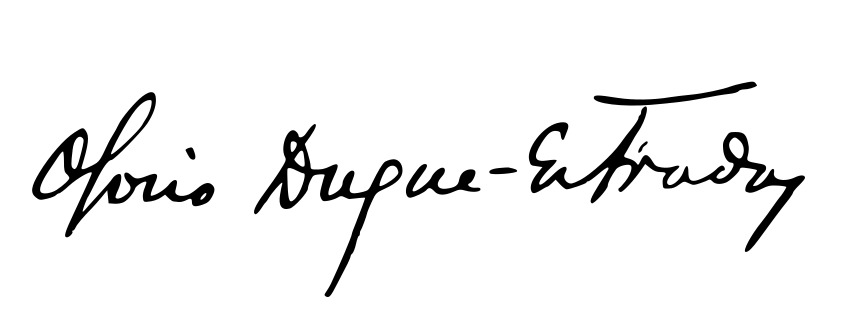
Signature of: osório duque estrada